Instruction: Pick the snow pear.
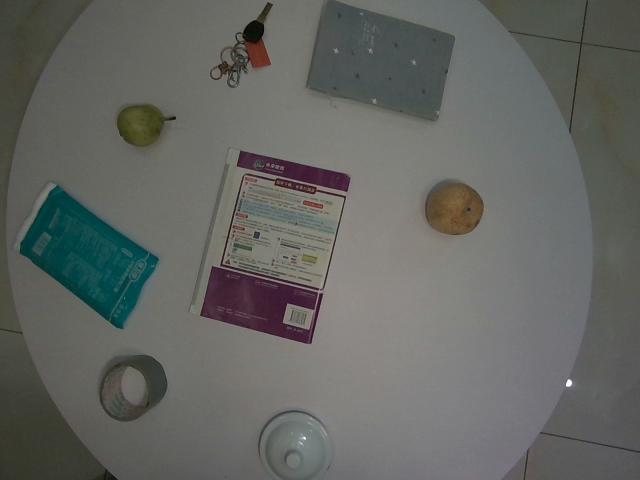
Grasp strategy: vertical